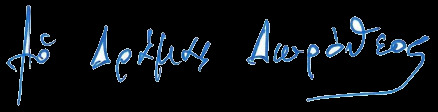
Signature of: dorotheus of drama